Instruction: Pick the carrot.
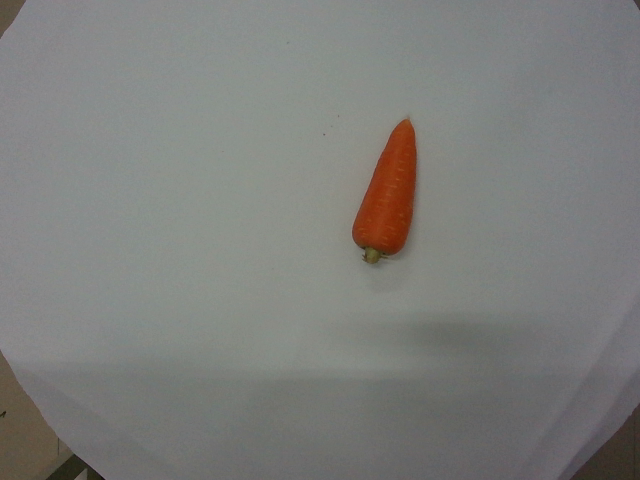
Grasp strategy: vertical